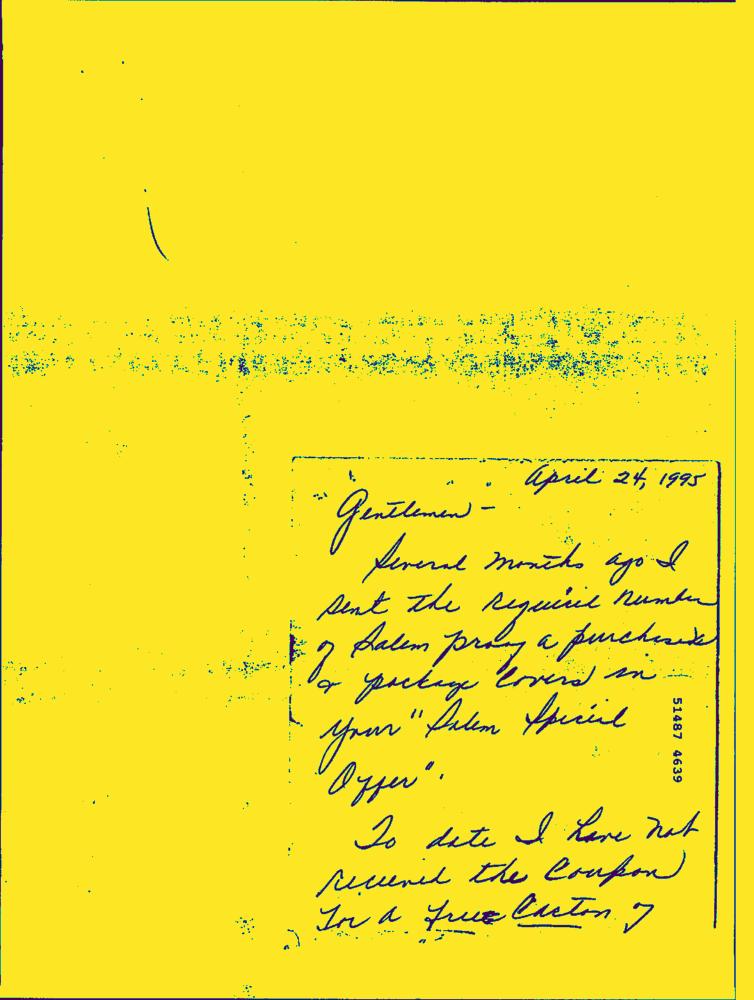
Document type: Hand-Written